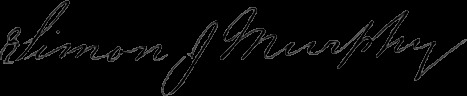
Signature of: simon j murphy sr